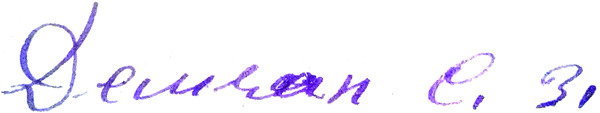
Signature of: q54811182